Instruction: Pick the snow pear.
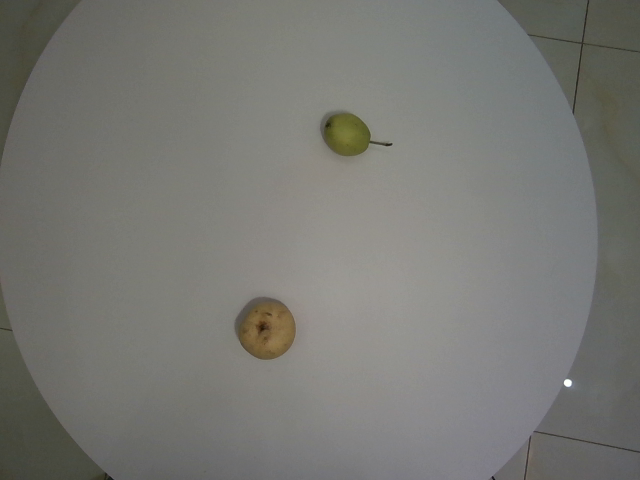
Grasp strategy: vertical